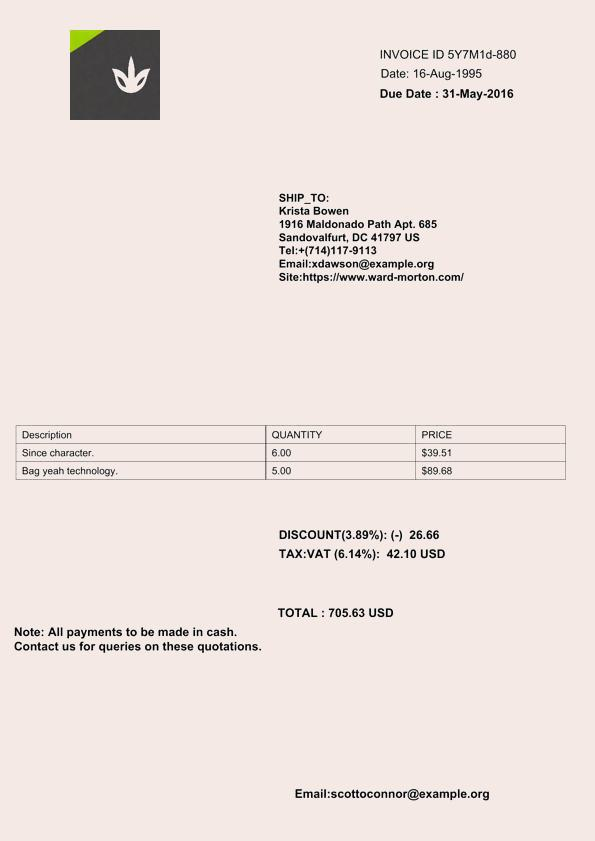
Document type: Invoice